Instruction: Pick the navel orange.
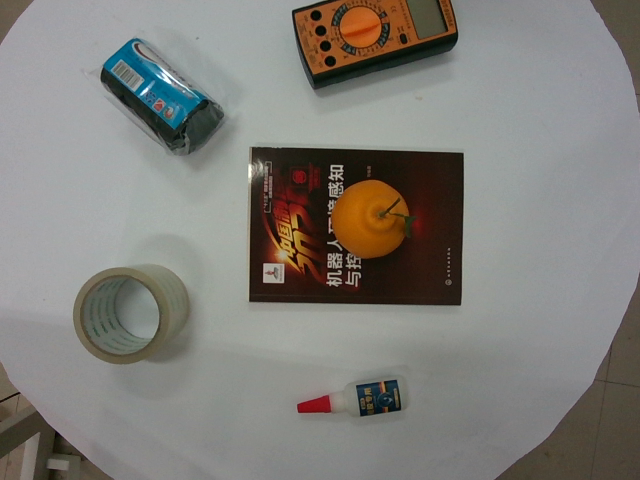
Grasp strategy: vertical